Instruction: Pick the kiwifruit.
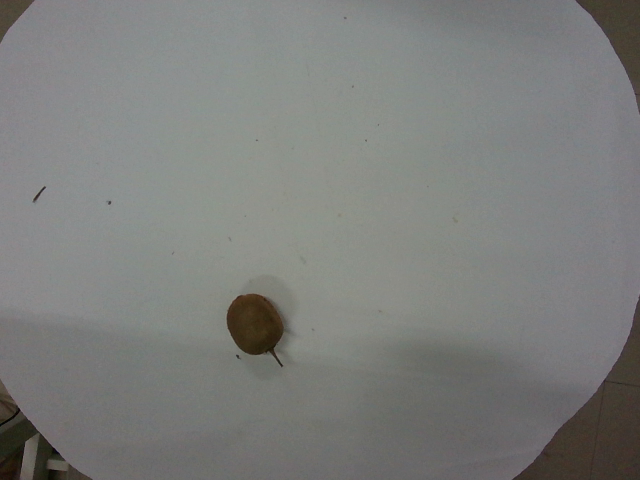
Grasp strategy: vertical